Patient: Male, age 64
A 64-year-old male with a history of moderate persistent asthma and long-standing interstitial lung disease (ILD) classified several years ago as bronchiolitis obliterans with organizing pneumonia (BOOP) presented to general pulmonary clinic with a progressively worsening cough and sputum production. Recently he had been increasing use of his albuterol rescue inhaler to multiple times daily. He previously carried the diagnosis of BOOP from an outside hospital in 1992 incidentally noted on CXR imaging. He was additionally found to be purified protein derivative (PPD) positive at that time and treated with isoniazid for 6 months for latent tuberculosis. He was followed with serial pulmonary function testing and imaging noting stable disease for years prior to establishing care at our clinic. He had an extensive travel history to several African countries. An HRCT of his chest showed diffuse peribronchovascular consolidations with basilar and peripheral predominance, and diffuse perivascular calcifications (Fig. 1, Fig. 2, Fig. 3, Fig. 4). His right lower lobe showed subpleural scarring, and his left lower lobe showed bronchial obstruction with distal reconstitution. Serologic work-up was negative for autoimmune conditions, immunodeficiencies, chronic infections, and cystic fibrosis. Absolute eosinophils were noted to be 1168 cells/uL on complete blood count with differential (CBC). Serum IgE was elevated at 1133 kU/L, with positive IgE for Aspergillus fumigatus at 6.12 kU/L. He was diagnosed with allergic bronchopulmonary aspergillosis (ABPA) and started on treatment with two weeks of prednisone 30mg oral daily followed by a six month prolonged taper. Following this taper, the patient reported significant symptomatic improvement and continued his maintenance treatment for asthma and airway clearance. Later surveillance imaging after treatment did not show any significant change in his imaging findings. Serum IgE downtrended to 167 kU/L and peripheral eosinophils decreased to 377 cell/uL with steroid treatment.
Keywords: abpa, allergy, aspergillosis, asthma, radiology
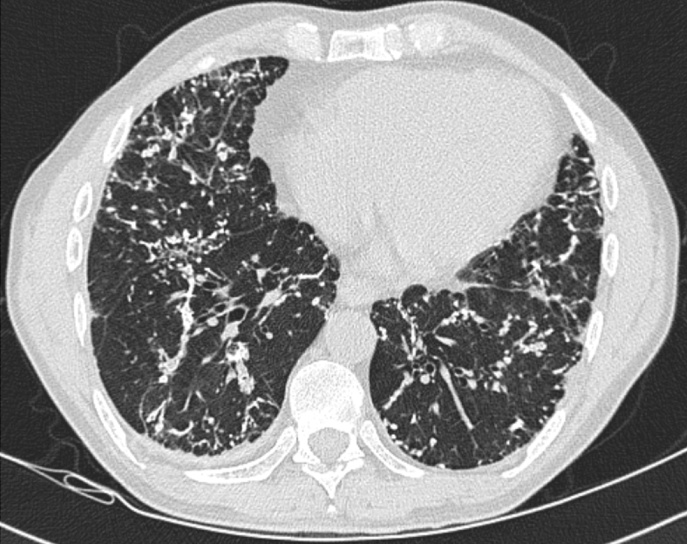
Image caption: Transverse slice of a high resolution computed tomographic scan of the chest on inspiration with thin slices using lung windowing demonstrating both the bilateral pulmonary opacities, calcifications, and mild bronchiectasis throughout the bilateral lower lobes of the lungs.